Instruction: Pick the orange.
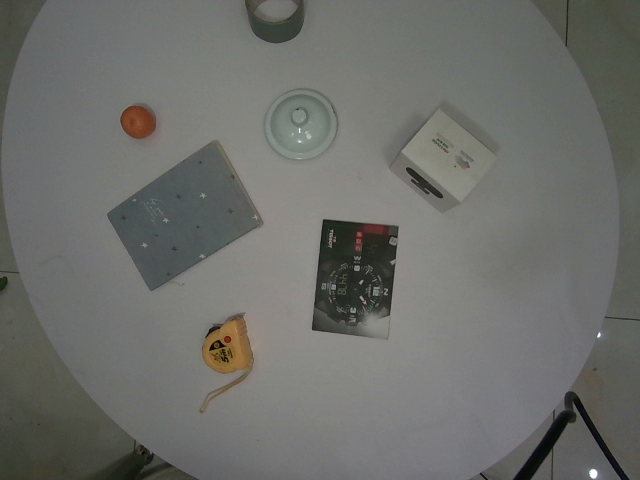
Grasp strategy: vertical